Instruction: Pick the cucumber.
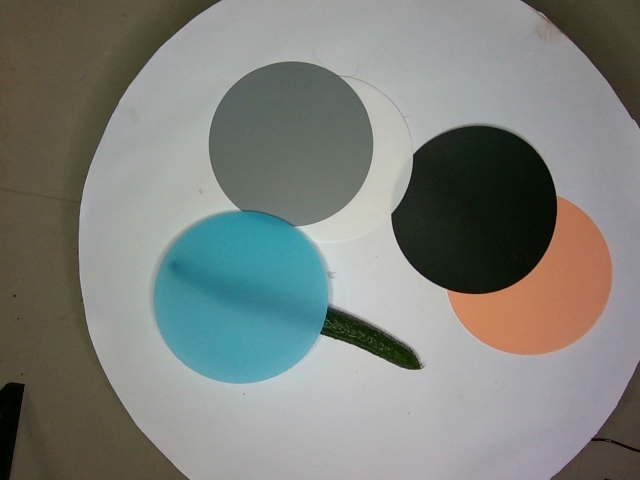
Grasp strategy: vertical